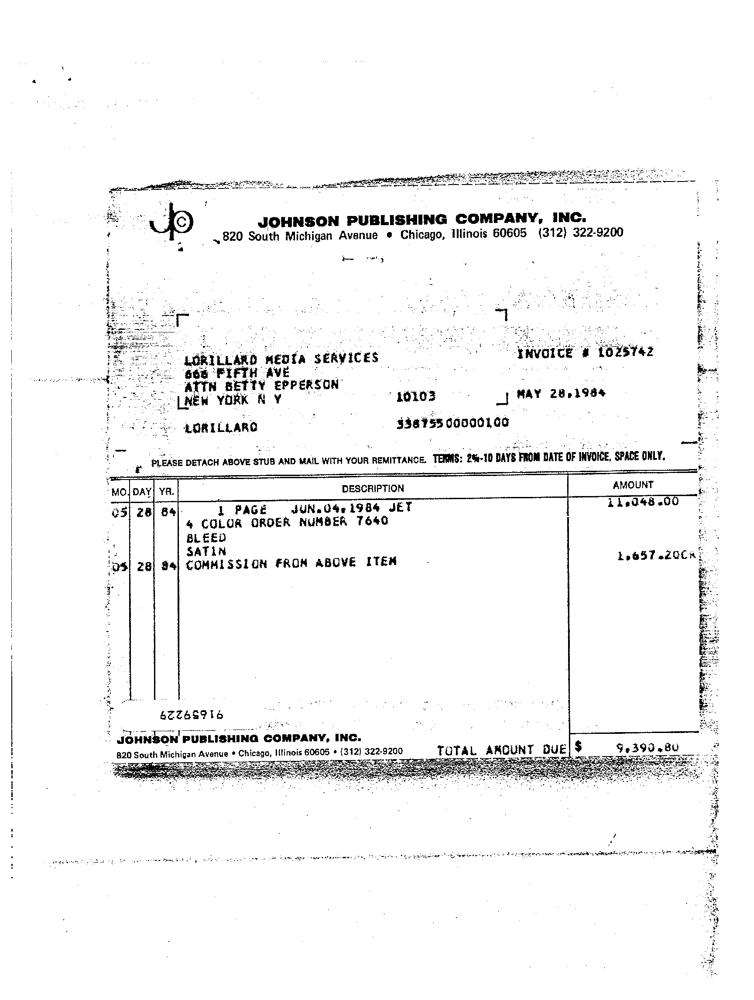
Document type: Invoice